Question: What is the suspected problem?
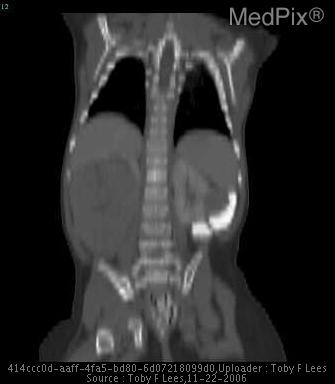
Answer: The findings suggest Right-sided 5x5x8cm echogenic mass in renal fossa exerting mass effect on the right lobe of liver.

On CT, left kidney shows 3x2x2cm mass in the interpolar region.  Involvement of right renal vein could no be excluded.. Large homogeneous, echogenic mass right adrenal fossa, exerting mass effect on the right hepatic lobe, and right renal parenchyma which is not visualized.  5x5x8cm
Left kidney with rounded, echogenic, well circumscribed mass in lower pole 2x2x2cm. The patient might have a history of 10 month old boy, previously healthy, brought to clinic after mom notices a bulge in his abdomen while bathing him..